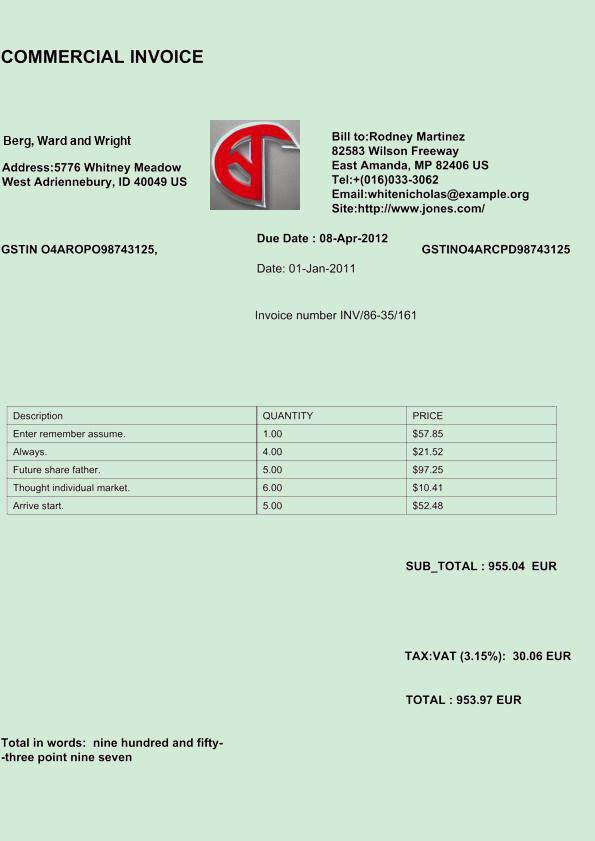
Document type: Invoice